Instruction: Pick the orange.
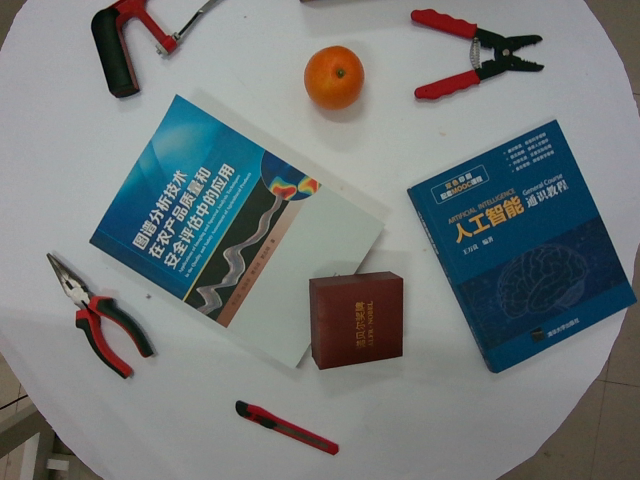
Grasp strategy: vertical